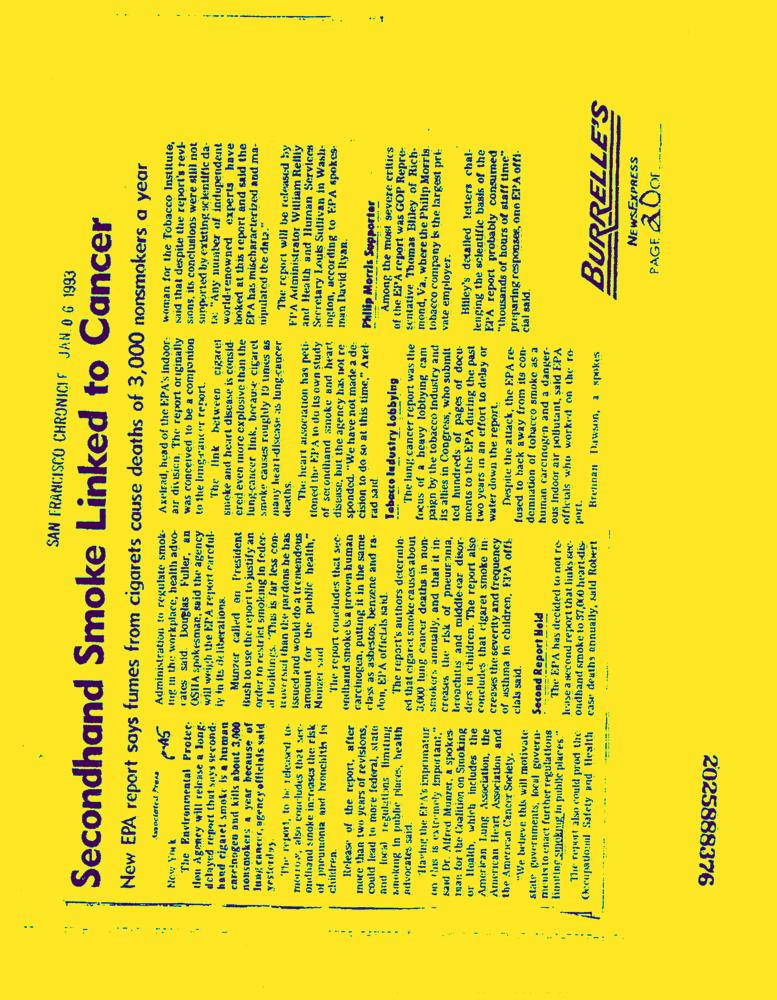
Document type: News-Article